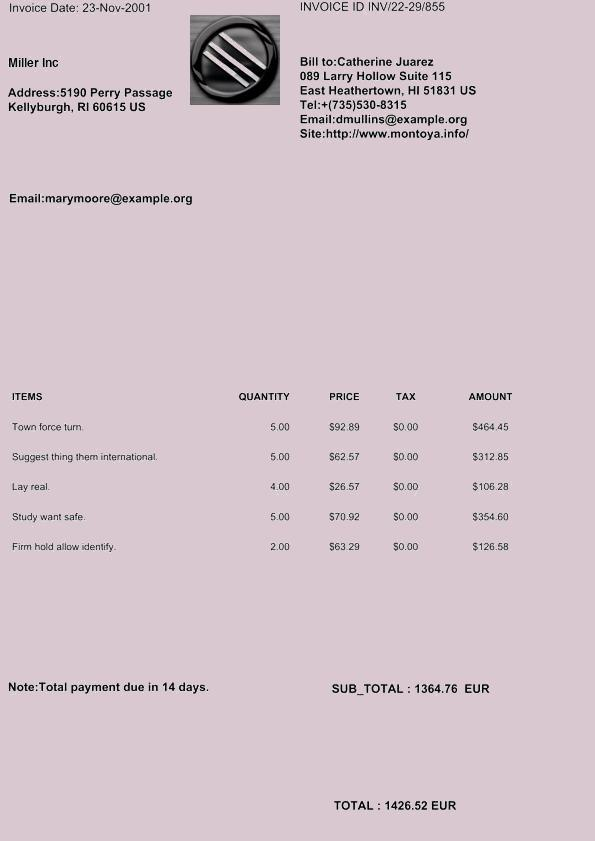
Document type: Invoice